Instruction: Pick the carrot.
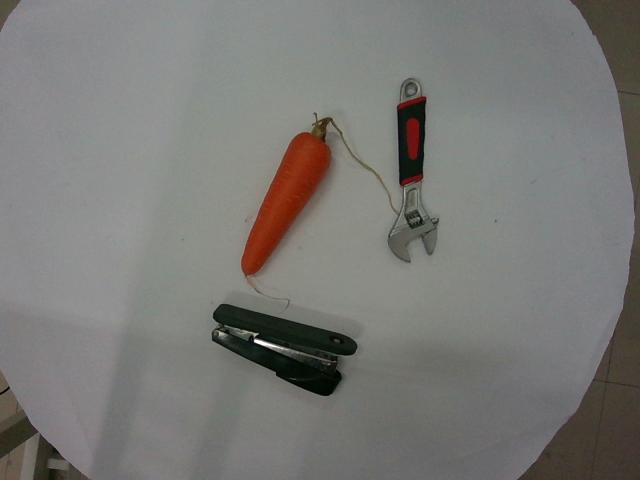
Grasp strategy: vertical